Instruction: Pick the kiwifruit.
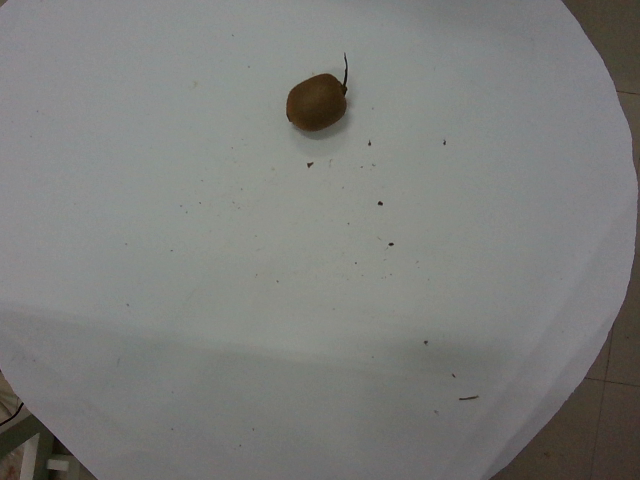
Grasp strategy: vertical